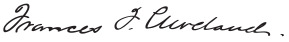
Signature of: frances cleveland